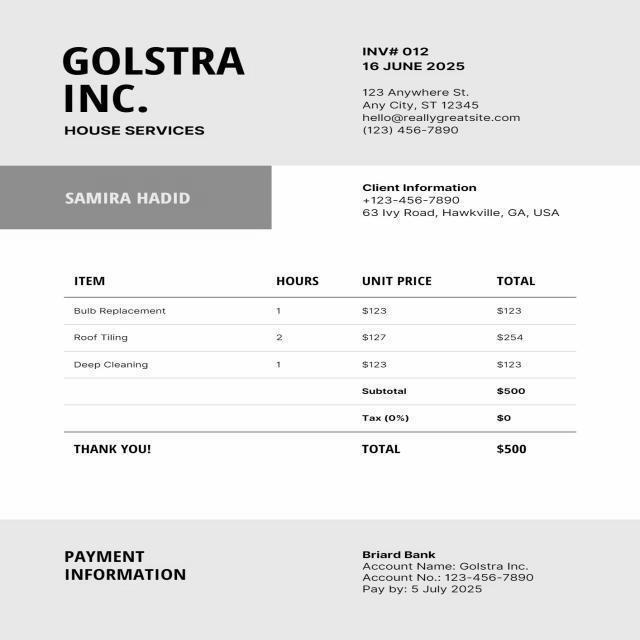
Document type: Invoice